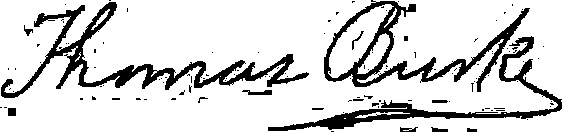
Signature of: thomas burke